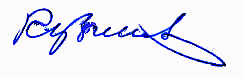
Signature of: nikolay gerasimovich kuznetsov